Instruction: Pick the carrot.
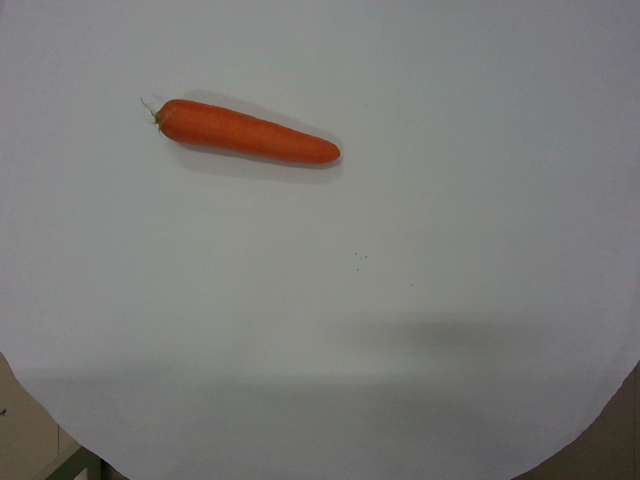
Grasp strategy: vertical